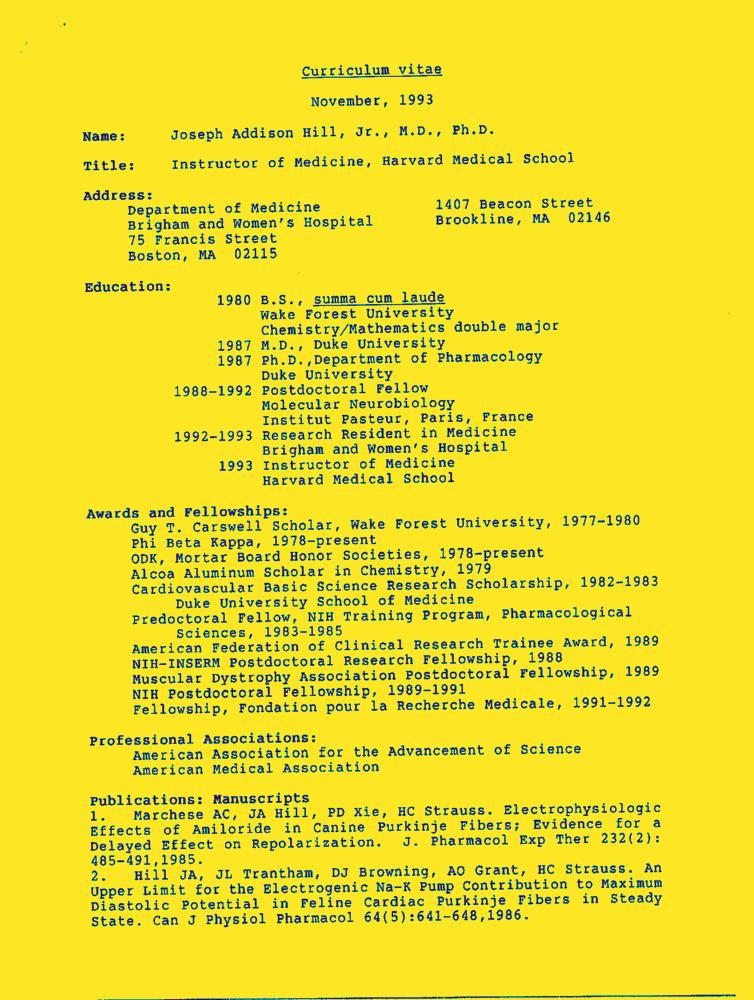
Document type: Resume-Doc